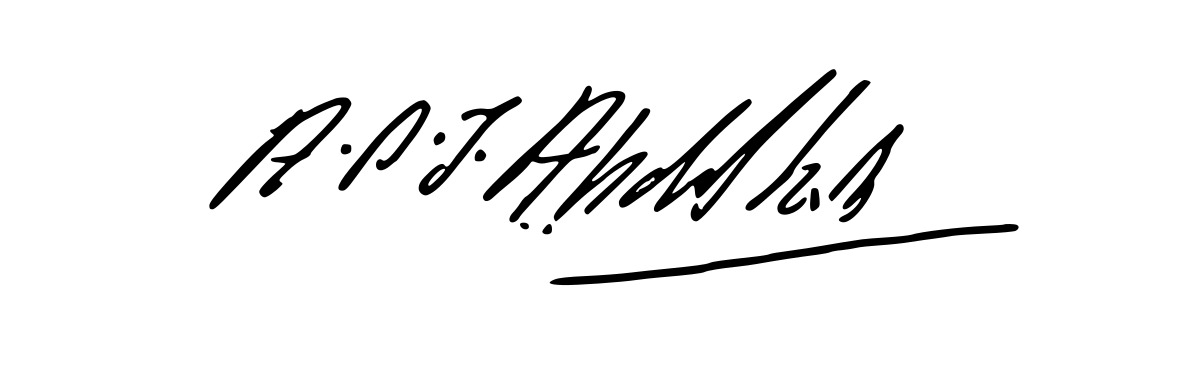
Signature of: a p j abdul kalam